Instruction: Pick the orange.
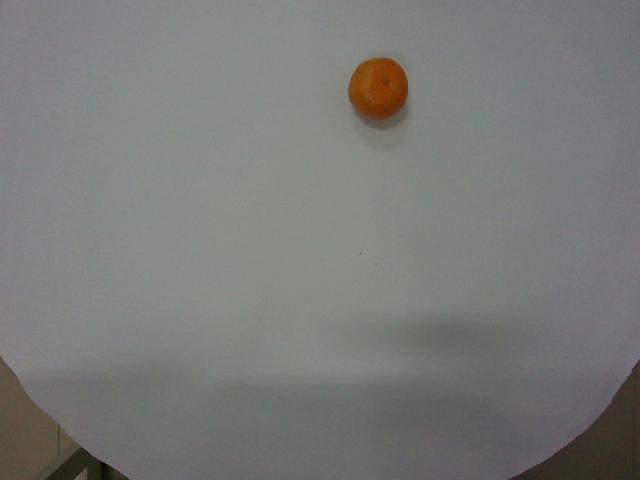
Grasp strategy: vertical